Question: What do the imaging results show?
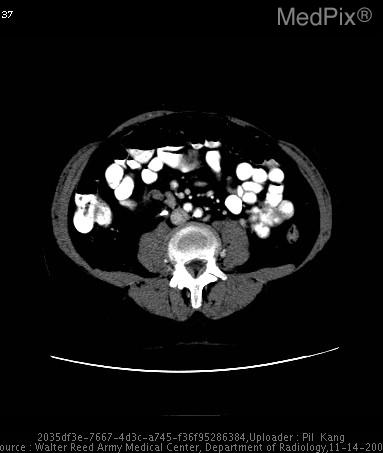
Answer: The imaging shows CT with intravenous and oral contrast material demonstrates a large retroperitoneal mass with central dystrophic calcifications.  This mass is completely separate from the right kidney, which other than the hydronephrosis and the presence of the ureteral stent, is otherwise unremarkable.  The liver was also normal.

Superior images demonstrate a "beak sign" with the inferior vena cava and the left renal vein, strongly suggestive of the vascular origin of this tumor.

Note the presence of the ureteral stent, and the image demonstrating that the mass has extrinsic mass effect on the course of the ureter, causing the original clinical problem for which this patient was treated. CT with intravenous and oral contrast material demonstrates a large retroperitoneal mass with central calcifications.  This mass is completely separate from the right kidney, which other than the hydronephrosis and the presence of the ureteral stent, is otherwise unremarkable.  The liver was also normal.

Note the presence of the ureteral stent, and the image demonstrating that the mass has extrinsic mass effect on the course of the ureter, causing the original clinical problem for which this patient was treated..